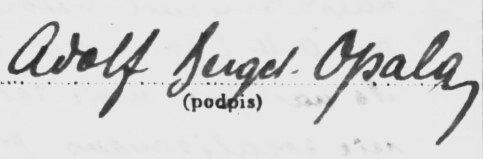
Signature of: adolf bergel opala